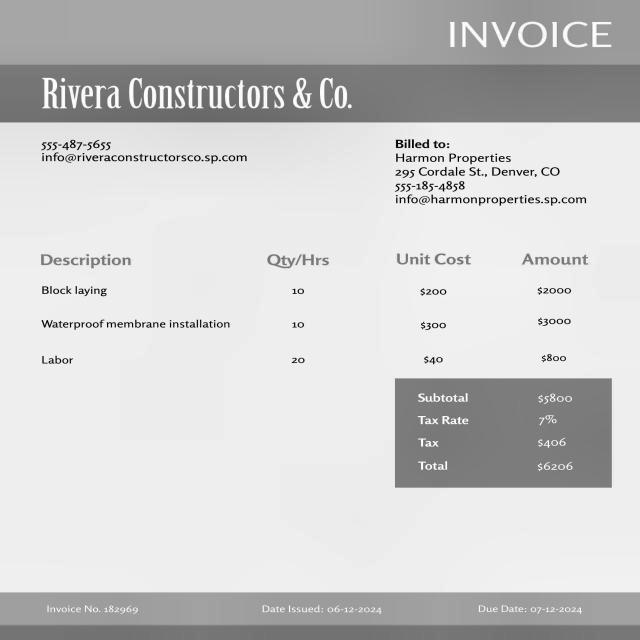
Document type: Invoice